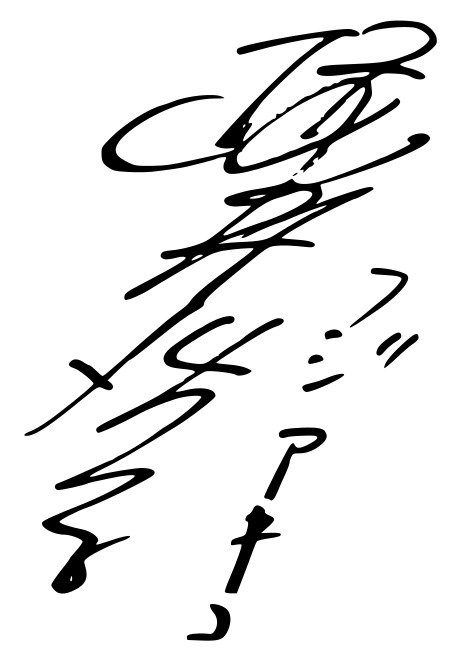
Signature of: hiroko sakurai